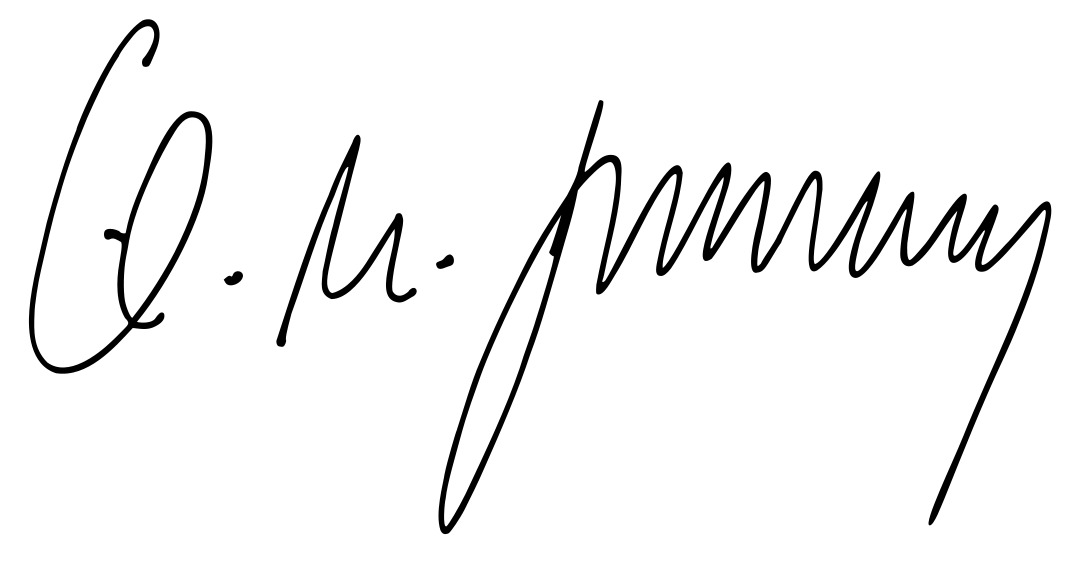
Signature of: karl theodor zu guttenberg